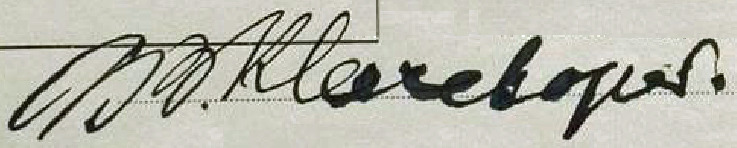
Signature of: asser benjamin kleerekoper